Question: Which state is mentioned in the document?
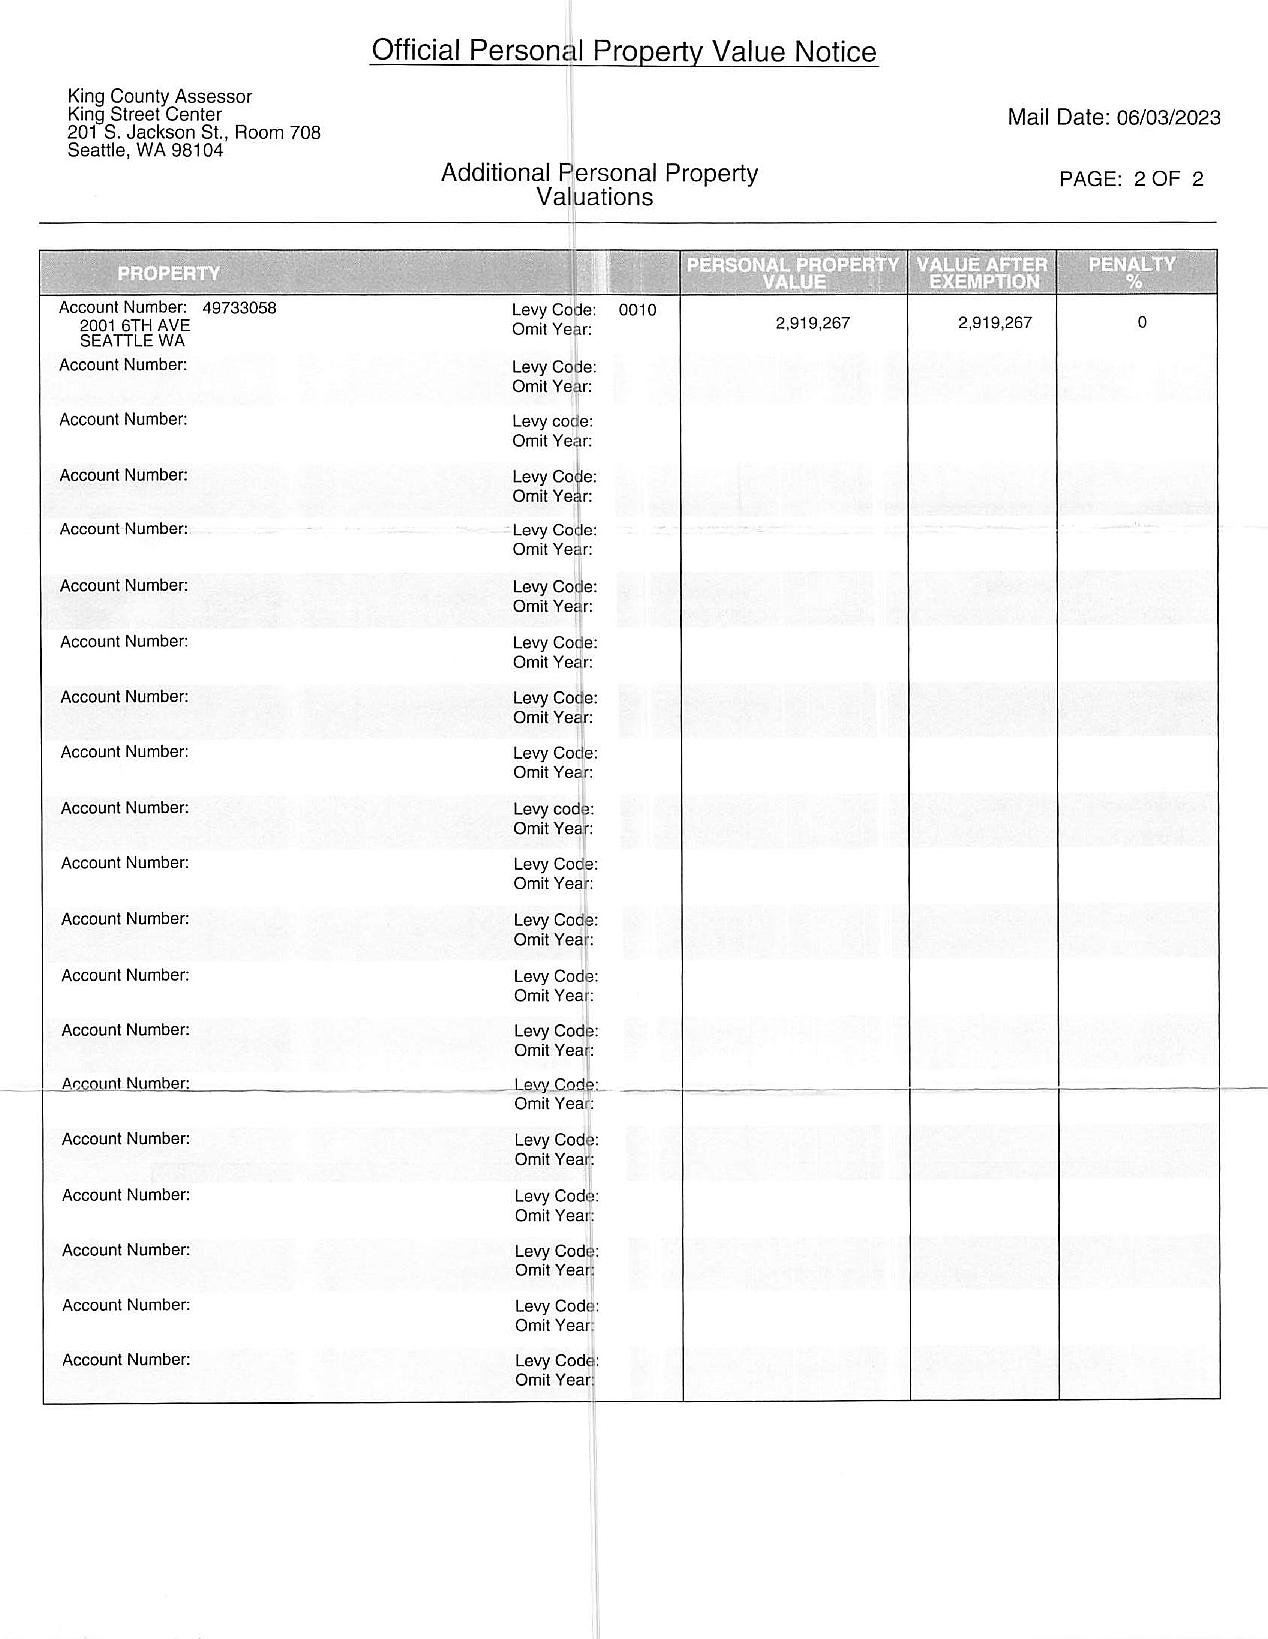
Answer: "WA"